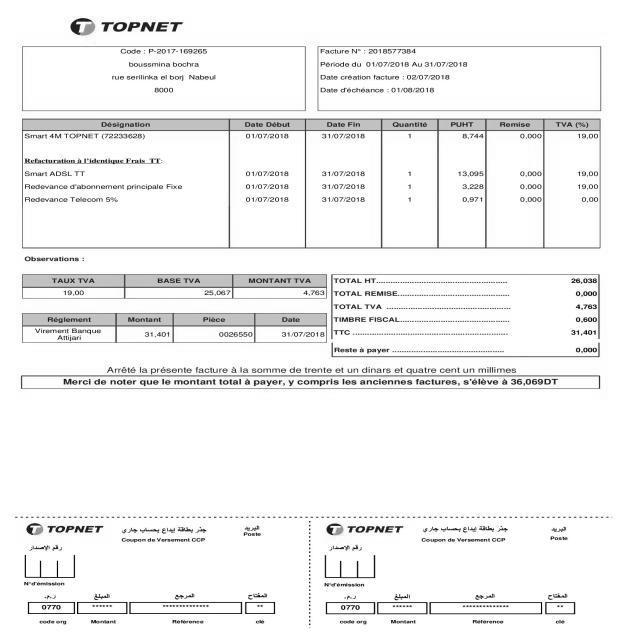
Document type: Invoice